Question: What is the potential diagnosis?
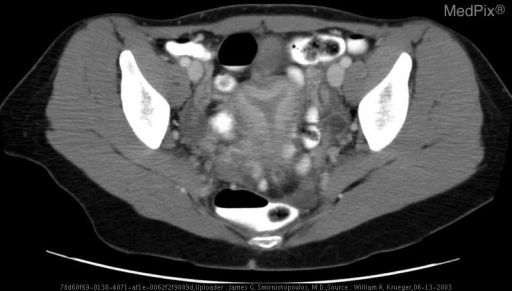
Answer: The possible diagnosis includes Partial Bicornuate Uterus
Arcuate Uterus.